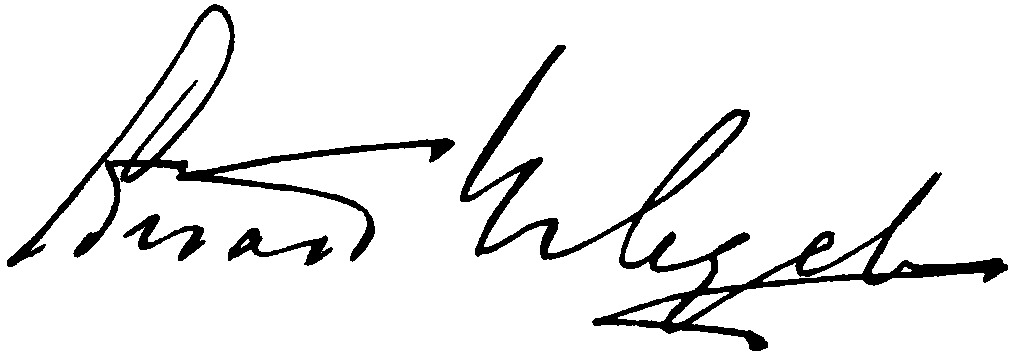
Signature of: edward c hegeler